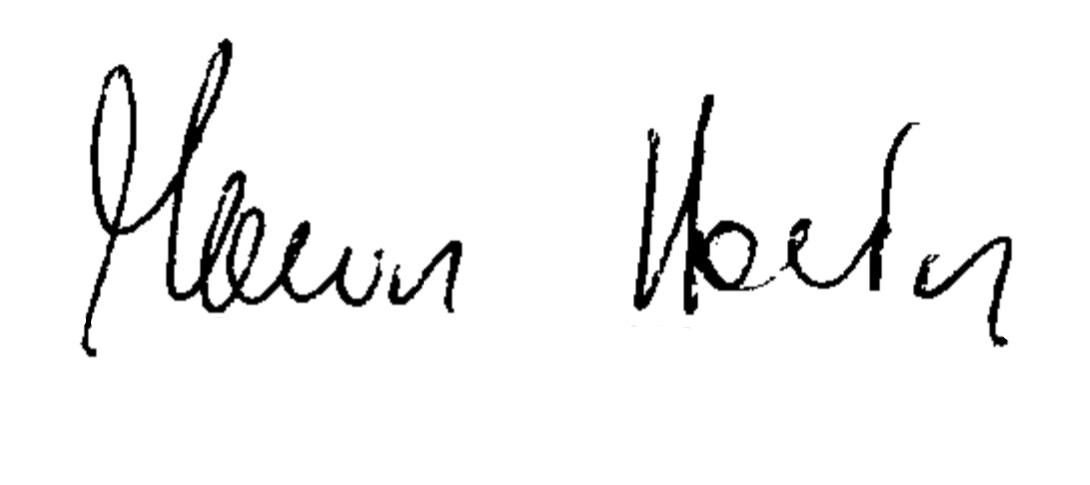
Signature of: marcin horała